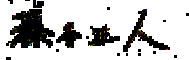
Signature of: masato fujimoto